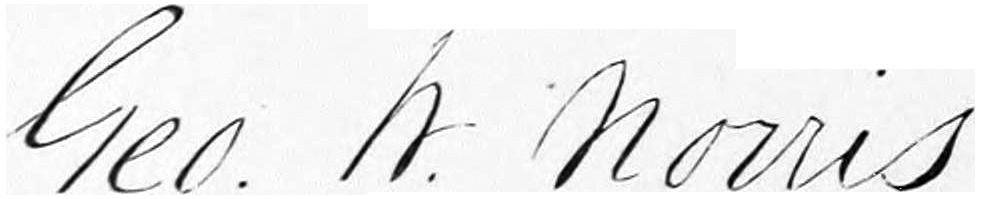
Signature of: george washington norris